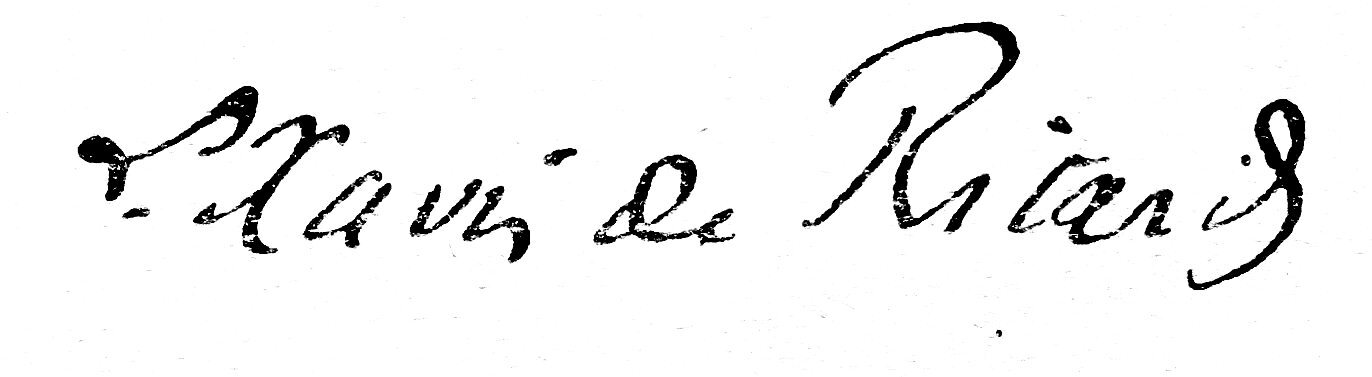
Signature of: louis xavier de ricard